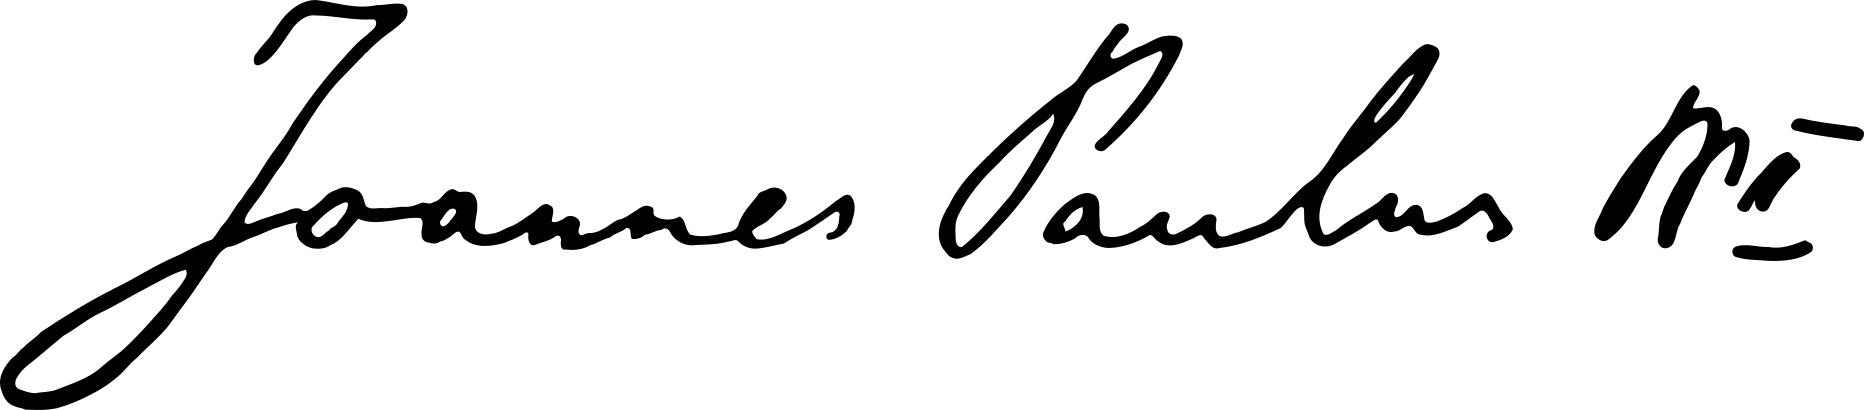
Signature of: john paul ii